Question: What was observed in the imaging?
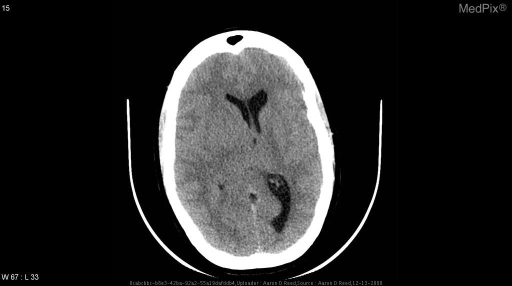
Answer: The imaging shows * CT w/out contrast: mass effect evident with poorly defined isodense lesion with surrounding vasogenic edema
*T1 image w/out contrast: mass effect with isodense, poorly defined lesion involving splenium of the corpus callosum
* Flair: poorly demarcated, hyperintense mass adjacent to ventricles with mass effect, lesion appears to be crossing the corpus collosum and invading opposite hemisphere
* DWI: hyperintense lesion adjacent to ventricles and crossing the corpus collosum
*ADC: poorly defined hypointense mass demonstrating mass effect on ventricles Isodense lesion with surrounding vasogenic edema involving the splenium of the corpus callosum.